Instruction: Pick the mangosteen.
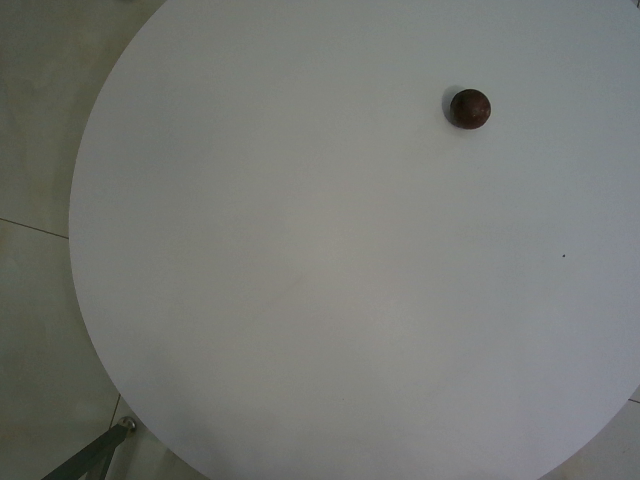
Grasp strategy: vertical